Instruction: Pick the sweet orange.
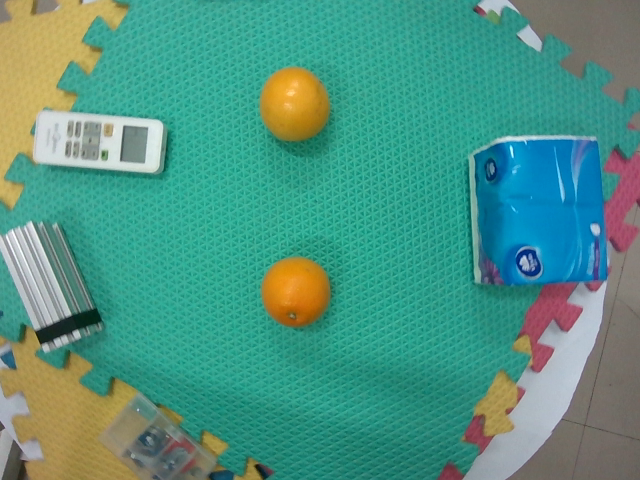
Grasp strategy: vertical